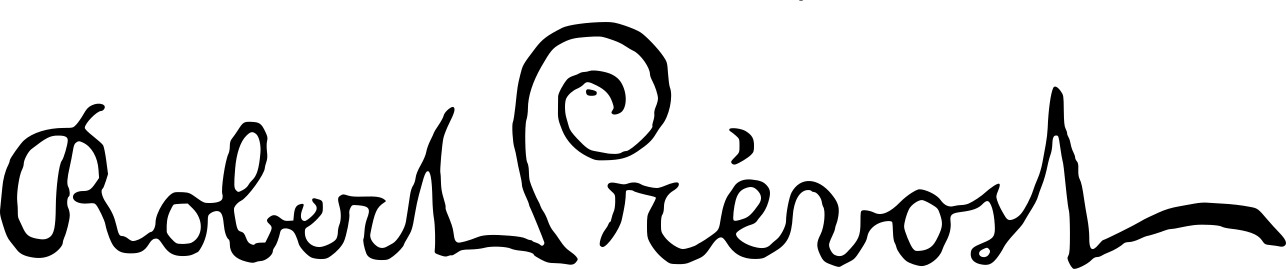
Signature of: robert prévost